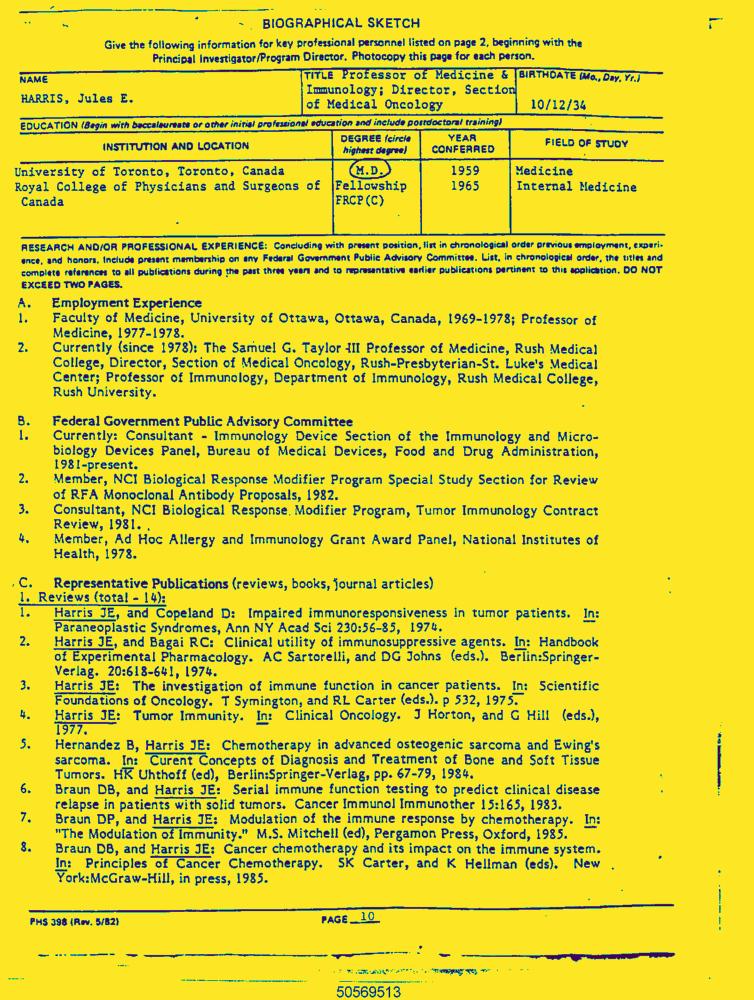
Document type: Resume-Doc